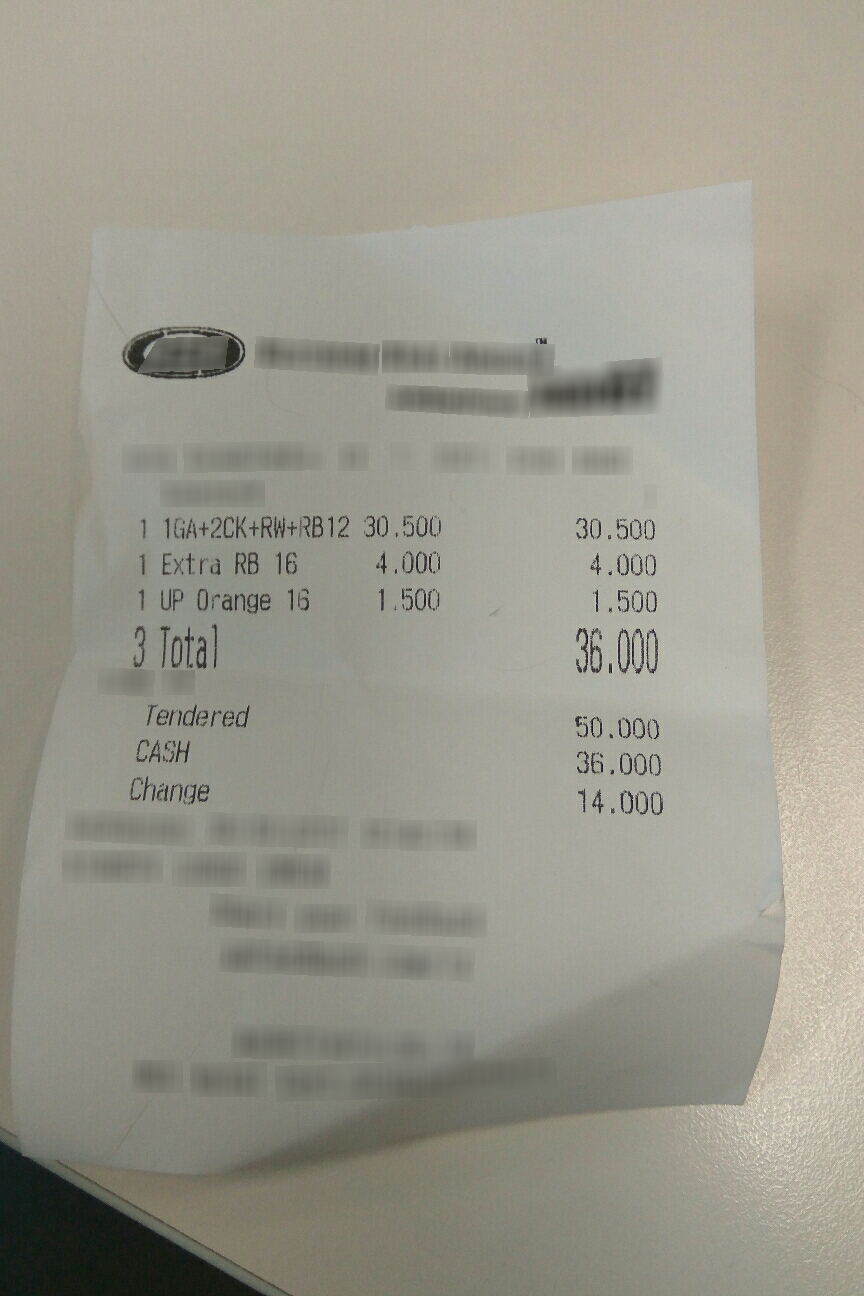
Number of items: 8
Subtotal: 36.000
Total: 36.000
OCR text regions:
text: 1
text: 1GA+2CK+RW+RB12
text: 30.500
text: 30.500
text: Extra
text: RB
text: 16
text: 4.000
text: 1
text: 4.000
text: UP
text: Orange
text: 16
text: 1.500
text: 1
text: 1.500
text: Total
text: 36.000
text: Tendered
text: 50.000
text: CASH
text: 36.000
text: Change
text: 14.000
text: 3